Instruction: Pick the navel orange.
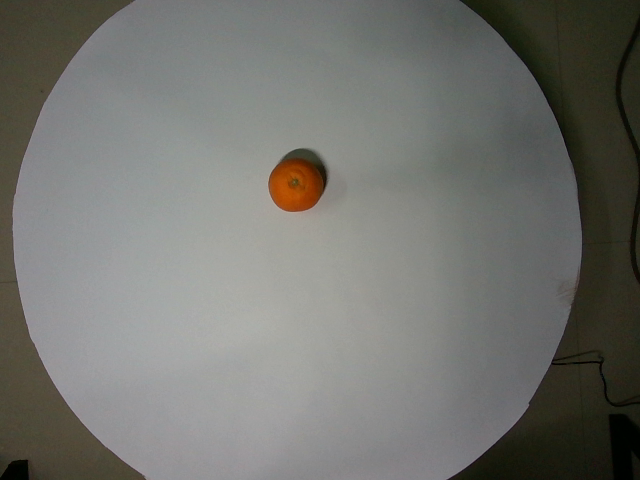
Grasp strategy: vertical